Question: What do the imaging results show?
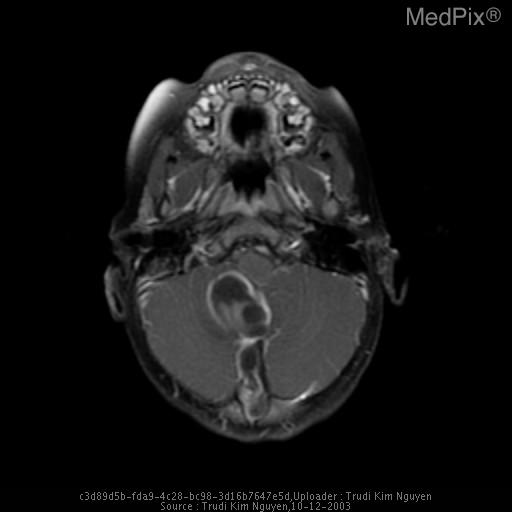
Answer: The imaging shows Contrast head CT is significant for a multiloculated cystic posterior fossa midline mass that is adjacent to the torcula with a portion extending into the occipital calvarium. This mass is low in density with HU measuring 17. There is rim enhancement with several internal septations. There is distortion of the 4th. ventricle with associated dilatation of the temporal horns.  Bone windows demonstrate smooth calvarial remodeling of the occiput with a small focal dehiscence within the bone that may represent a sinus tract. The overlying skin is unremarkable.

Brain MRI again demonstrates this intra- extraaxial posterior fossa mass with homogeneous increased T2 , decreased T1 signal. DWI demonstrates marked restricted diffusion which darkens on the ADC map suggesting an abscess, epidermoid,dermoid or other process with restricted diffusion. Mass effect with hydrocephalus is again demonstated. Findings are consistent with a multiloculated intra and extraaxial posterior fossa mass most consistent with cerebritis/abscess. Given the bony remodeling and midline location, findings are most consistent with a congenital process such as dermoid which has become secondarily infected. Peripheral rim enhancement..